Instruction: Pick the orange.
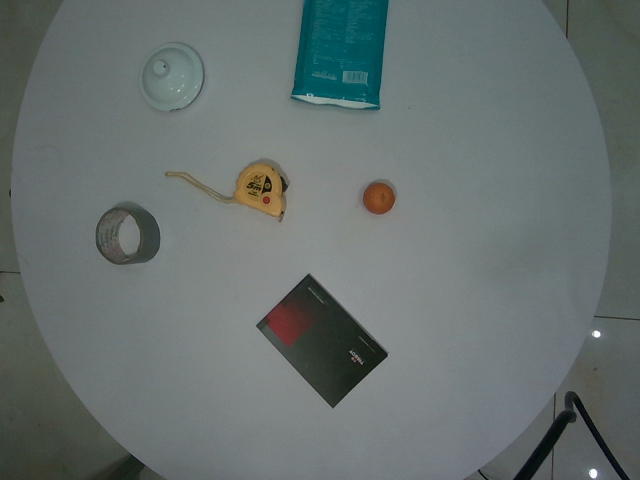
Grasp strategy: vertical